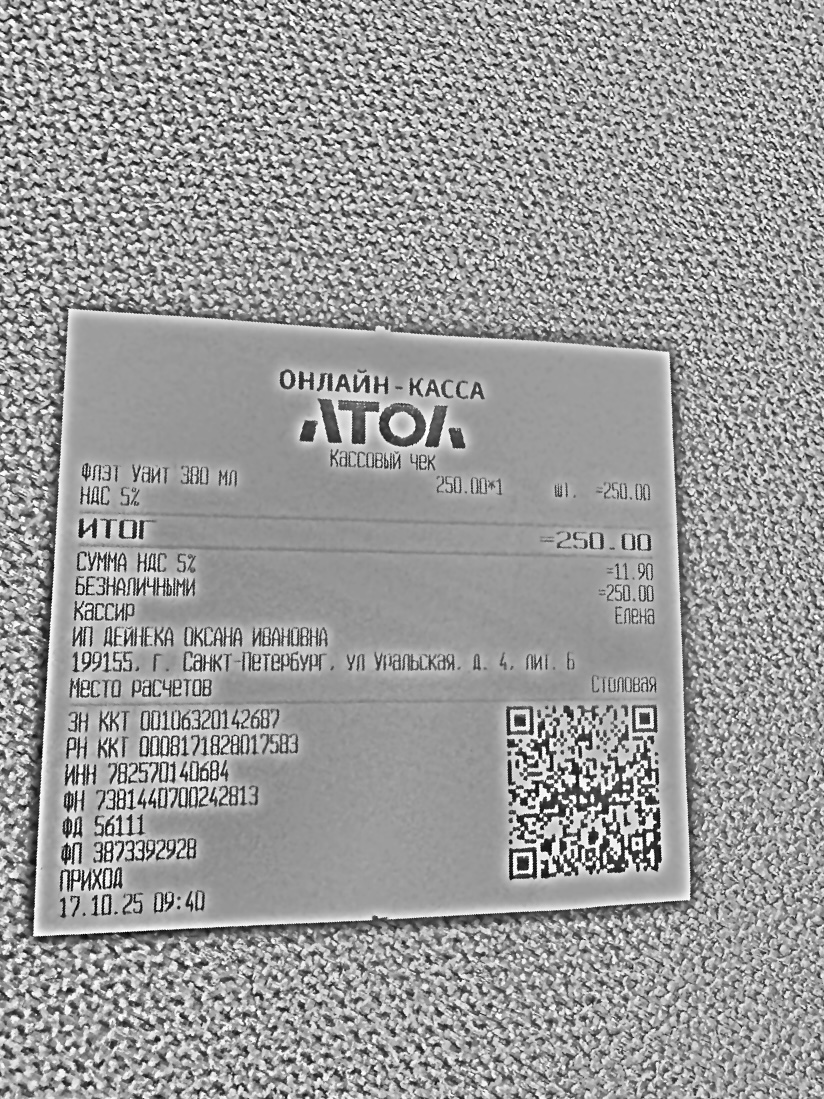
Продавец: ИП ДЕЙНЕКА ОКСАНА ИВАНОВНА
ИНН: 782570140684
Дата: 17.10.25
Товары: Флэт Уайт 380 мл
Количество: 1
Цена: 250.00
Сумма: 250.00
Итого: 250.00